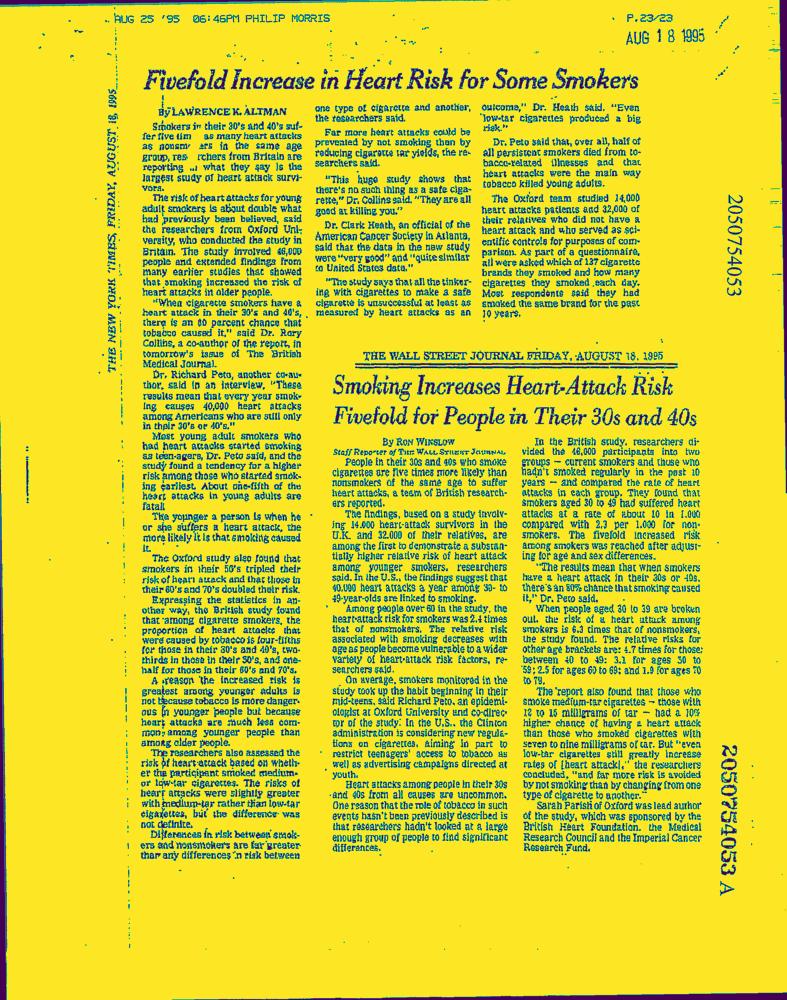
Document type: News-Article